Question: What appears to be the issue?
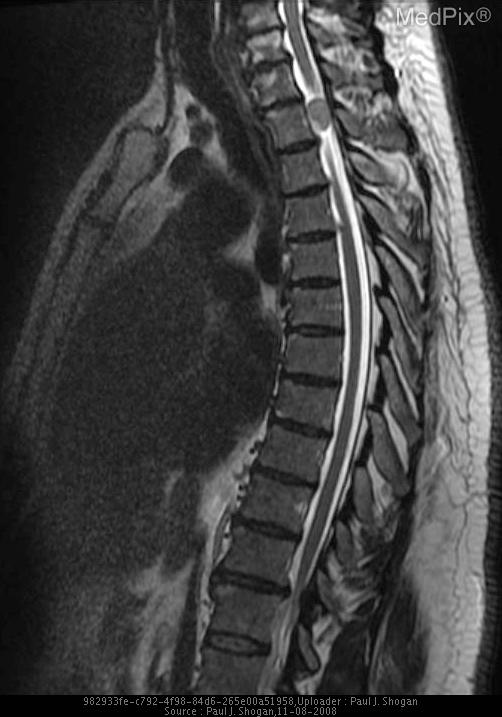
Answer: The findings suggest An intradural extramedullary mass is seen at the T2 level measuring 1.2 cm AP x 1.1 cm transverse x 1.7 cm craniocaudad. This mass causes mild compression and leftward shift of the spinal cord. Subtle hyperintense T2 signal abnormality is noted within the mass, and uniformly enhances following gadolinium DTPA. There is a no dural tail. The spinal cord is normal in signal. No neural foraminal extension is seen.. An intradural extramedullary mass is seen at the T2 level measuring 1.2 cm AP x 1.1 cm transverse x 1.7 cm craniocaudad. This mass causes mild compression and leftward shift of the spinal cord. Subtle hyperintense T2 signal abnormality is noted within the mass, and uniformly enhances following gadolinium DTPA. There is a no dural tail. The spinal cord is normal in signal. No neural foraminal extension is seen.. The patient might have a history of 56 yo male with 24 month history of gradually worsening upper back pain..